Question: What could the diagnosis suggest?
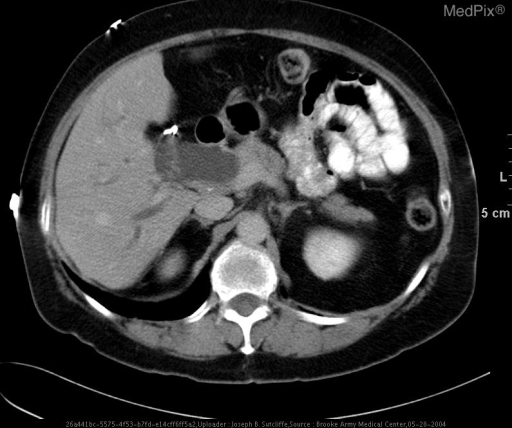
Answer: The possible diagnosis includes Pancreatic carcinoma
Mass due to chronic pancreatitis
Cholangiocarcinoma
Duodenal/ampullary carcinoma.